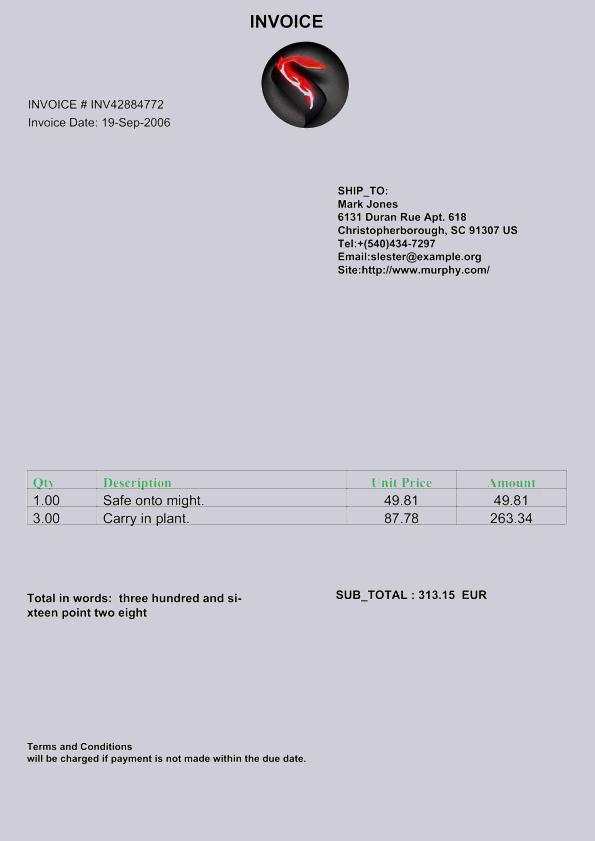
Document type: Invoice